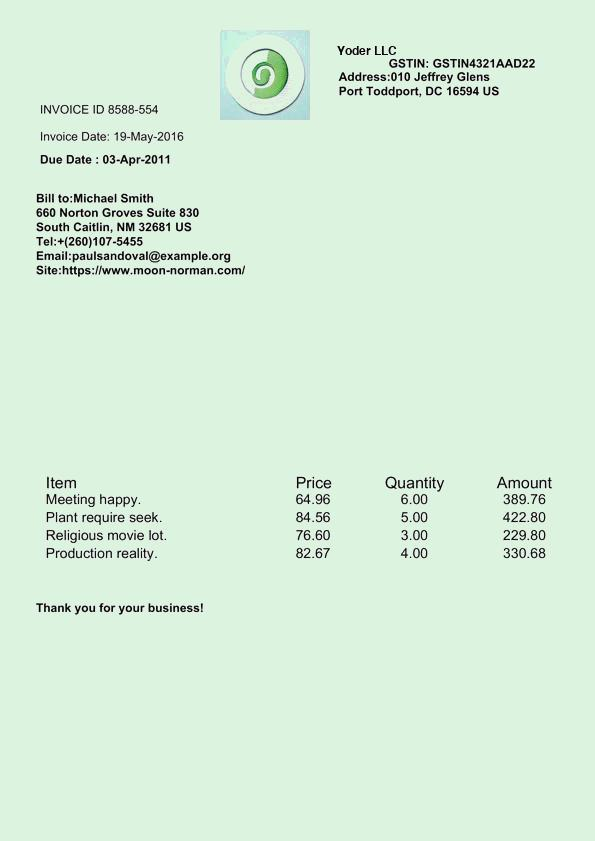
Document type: Invoice